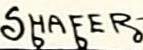
Signature of: claude shafer